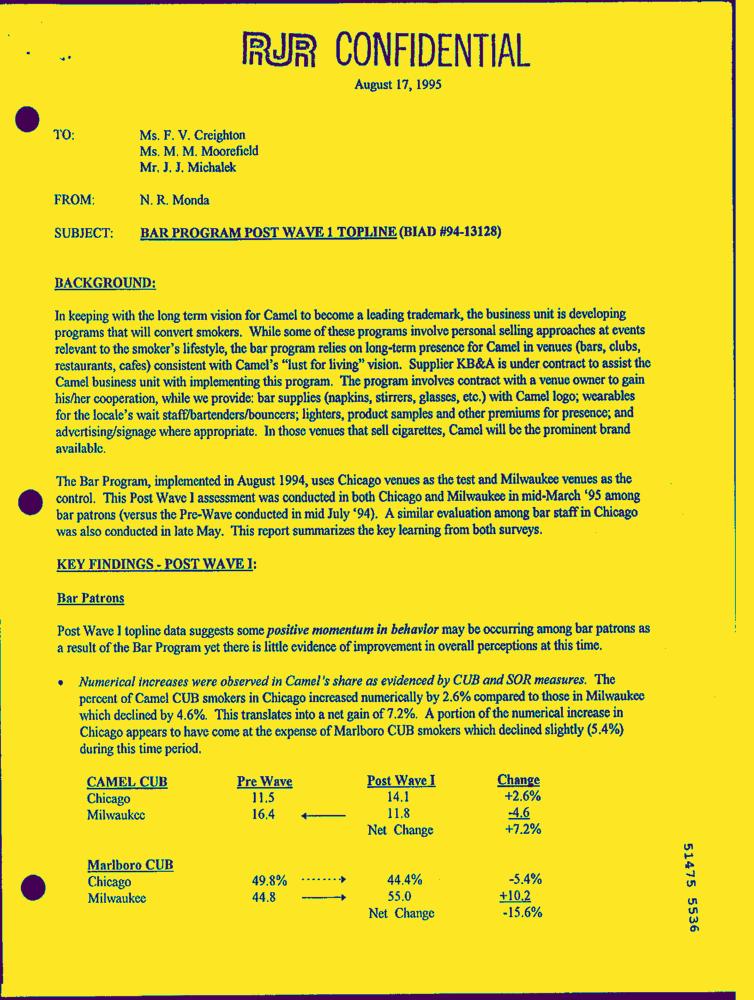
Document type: Letter-Doc